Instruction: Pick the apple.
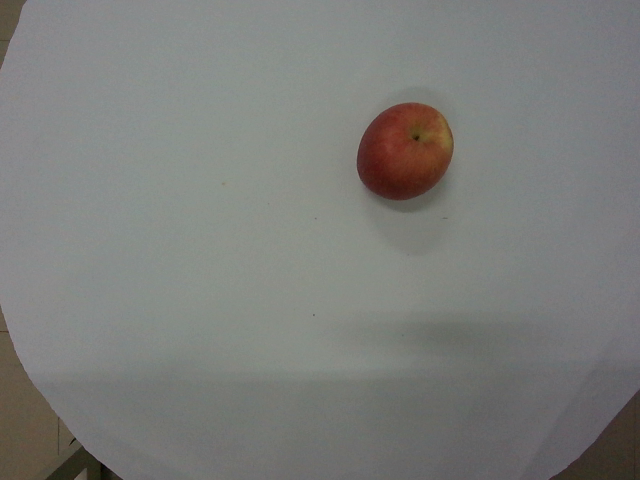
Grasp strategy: vertical